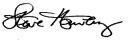
Signature of: stephen hawley